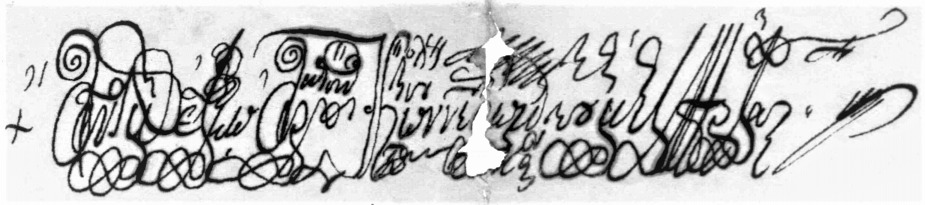
Signature of: anthimus iv of constantinople